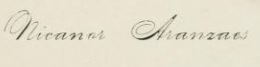
Signature of: nicanor aranzáes